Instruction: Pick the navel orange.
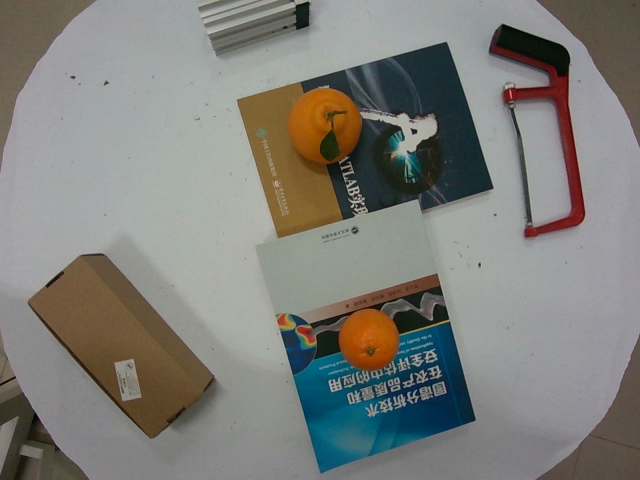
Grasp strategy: vertical